Question: What could the diagnosis suggest?
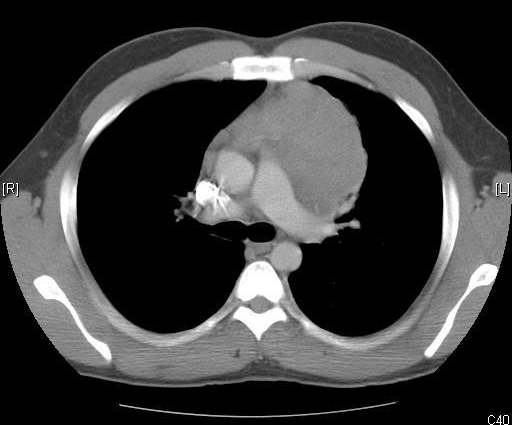
Answer: The possible diagnosis includes Hodgkin's Lymphoma
Non Hodgkin's Lymphoma
Thymoma
Thymolipoma
Benign thymic hyperplasia
Thyroid Masses
Germ Cell Tumors..